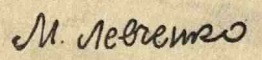
Signature of: q117352630